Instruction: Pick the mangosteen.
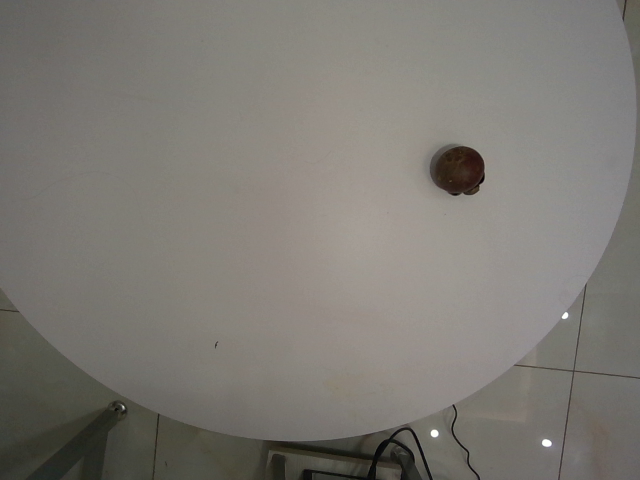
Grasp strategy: vertical